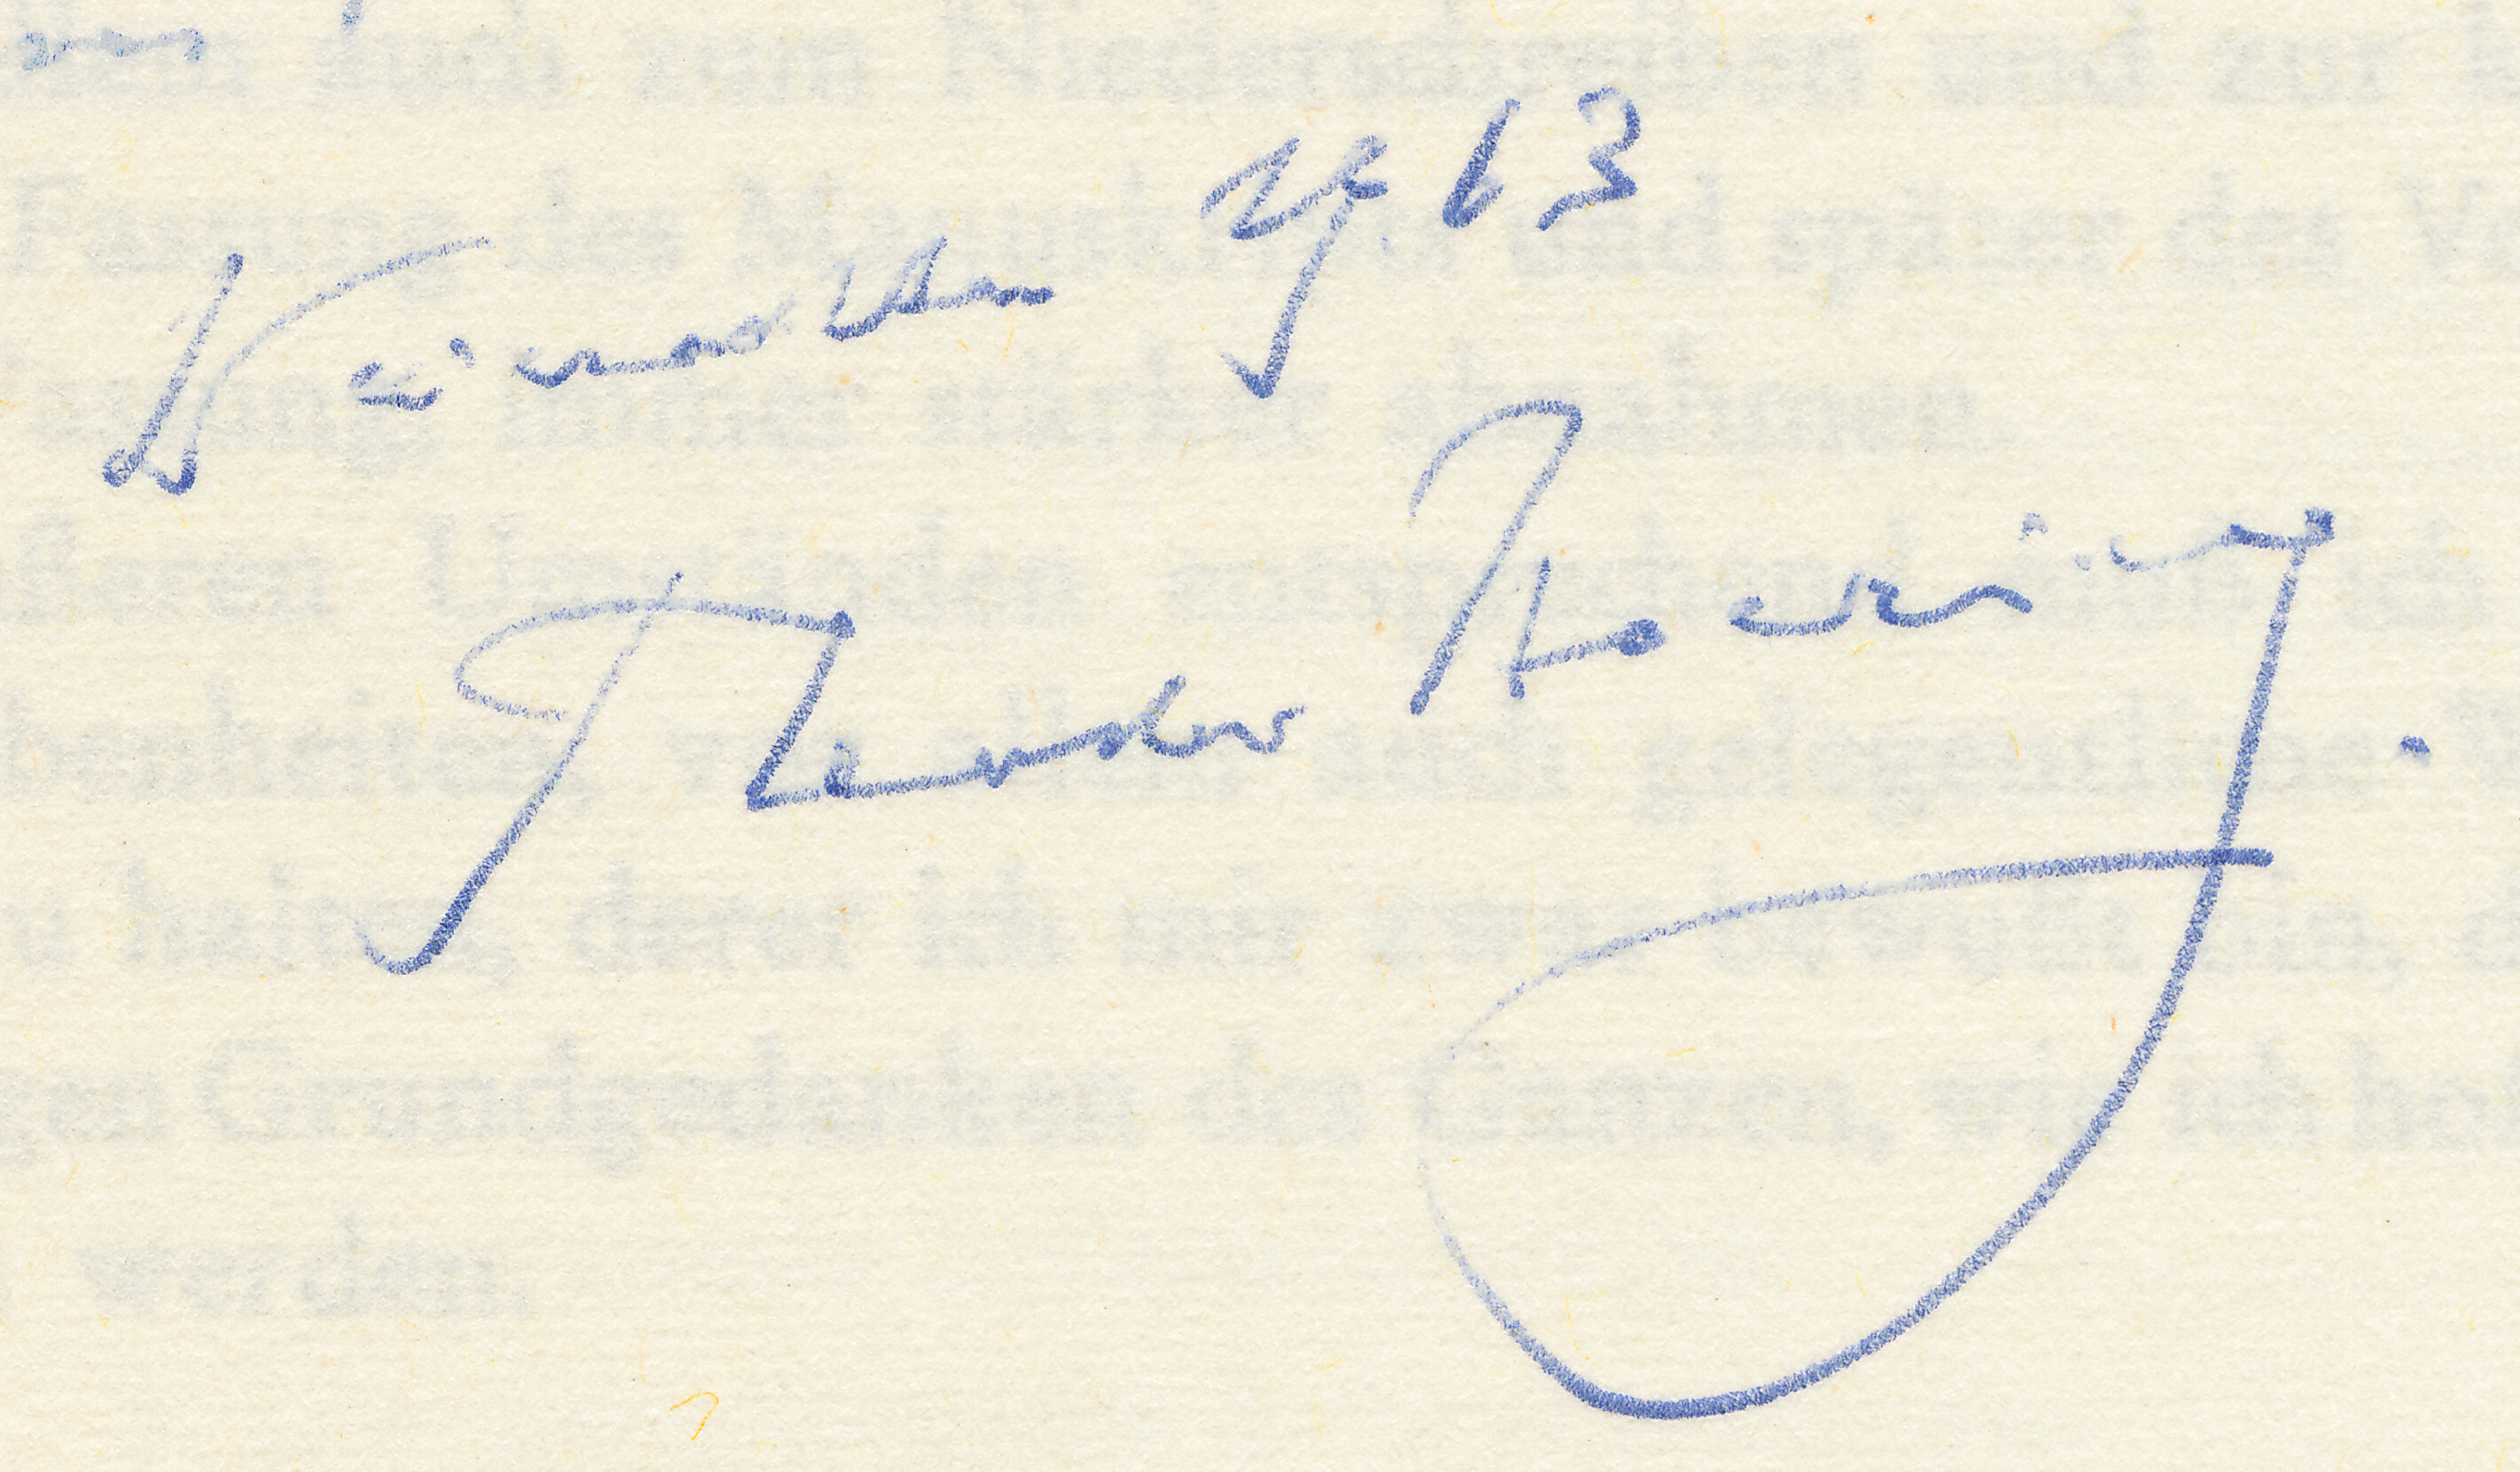
Signature of: theodor haering